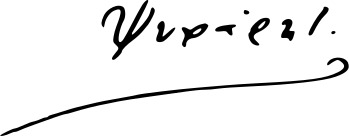
Signature of: ioannis psycharis